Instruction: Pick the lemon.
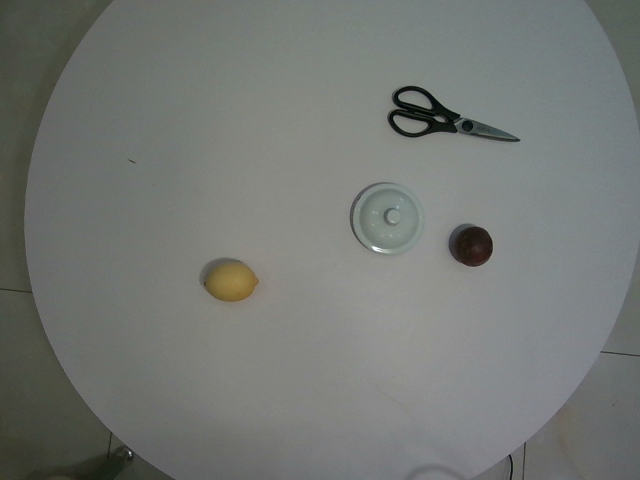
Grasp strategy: vertical